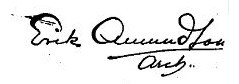
Signature of: erik amundsson